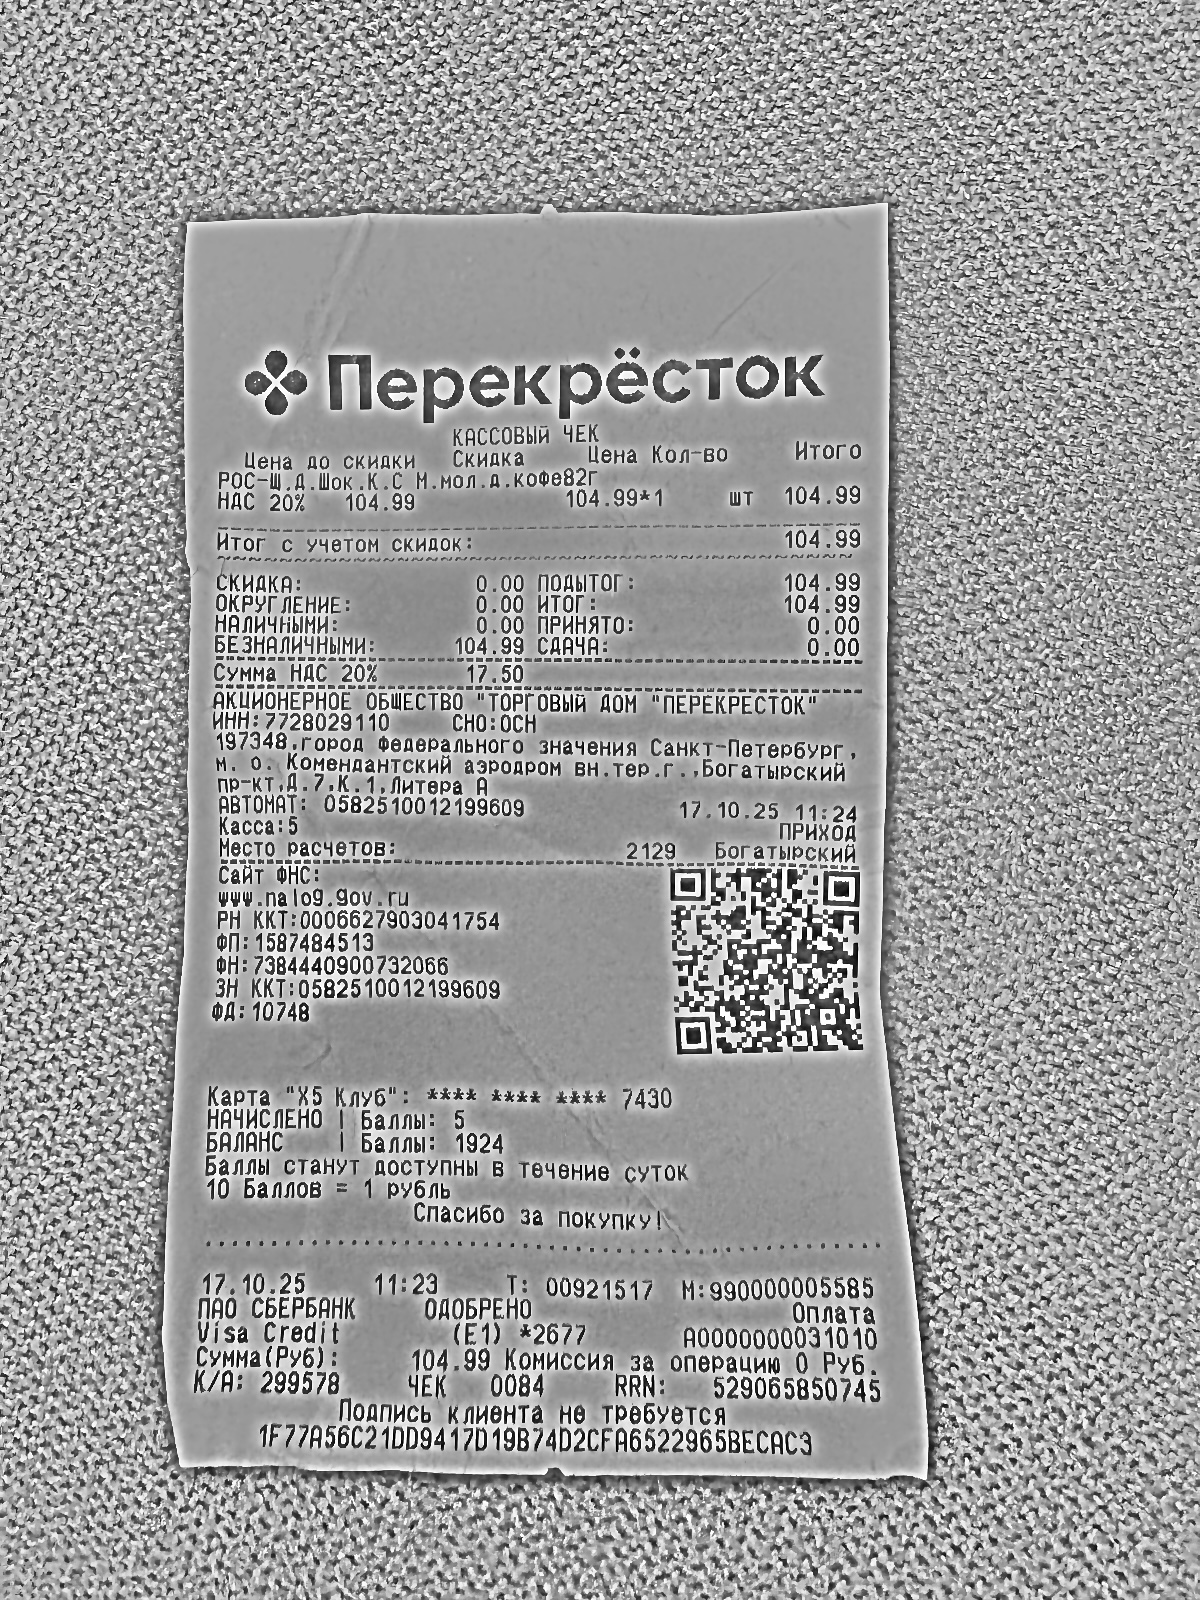
Продавец: АКЦИОНЕРНОЕ ОБЩЕСТВО "ТОРГОВЫЙ ДОМ "ПЕРЕКРЕСТОК"
ИНН: 7728029110
Дата: 12.10.25
Товары: РОС-Щ.Д.Шок.К.С.М.мол.д.кофе82г
Количество: 1
Цена: 104.99
Сумма: 104.99
Итого: 104.99